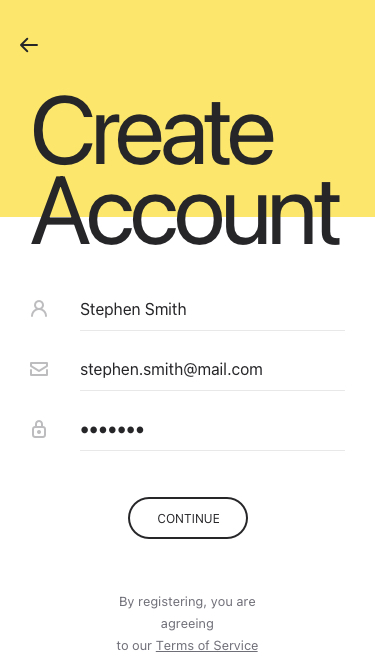
Text in this UI design:
Create
Account
Stephen Smith
stephen.smith@mail.com
●●●●●●●
By registering, you are agreeing
to our Terms of Service